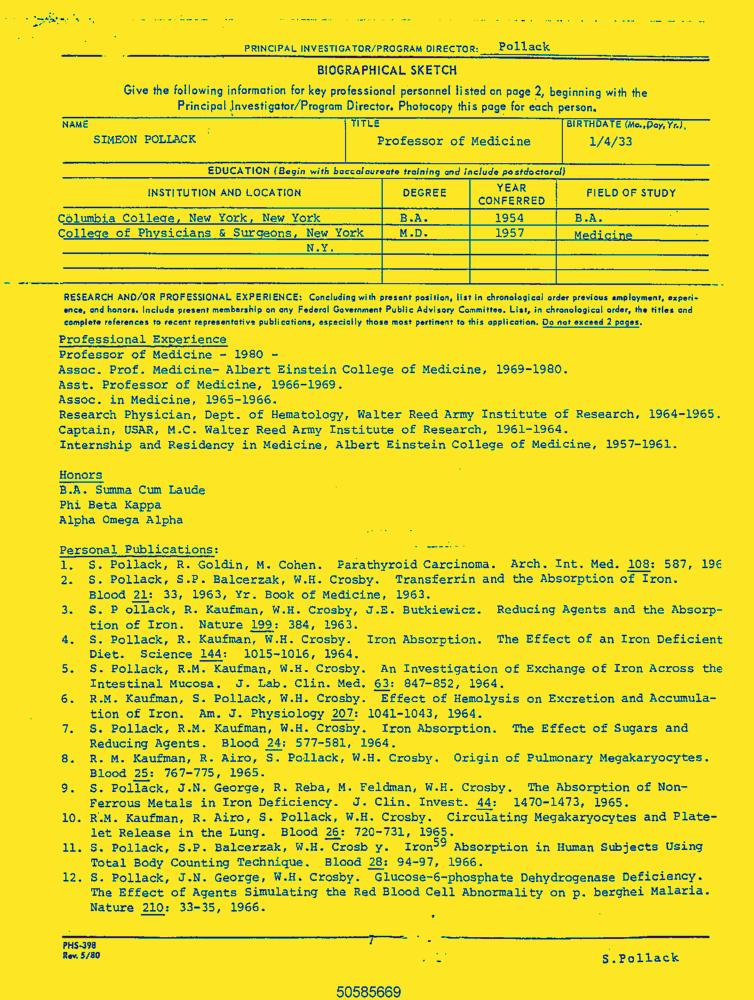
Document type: Resume-Doc